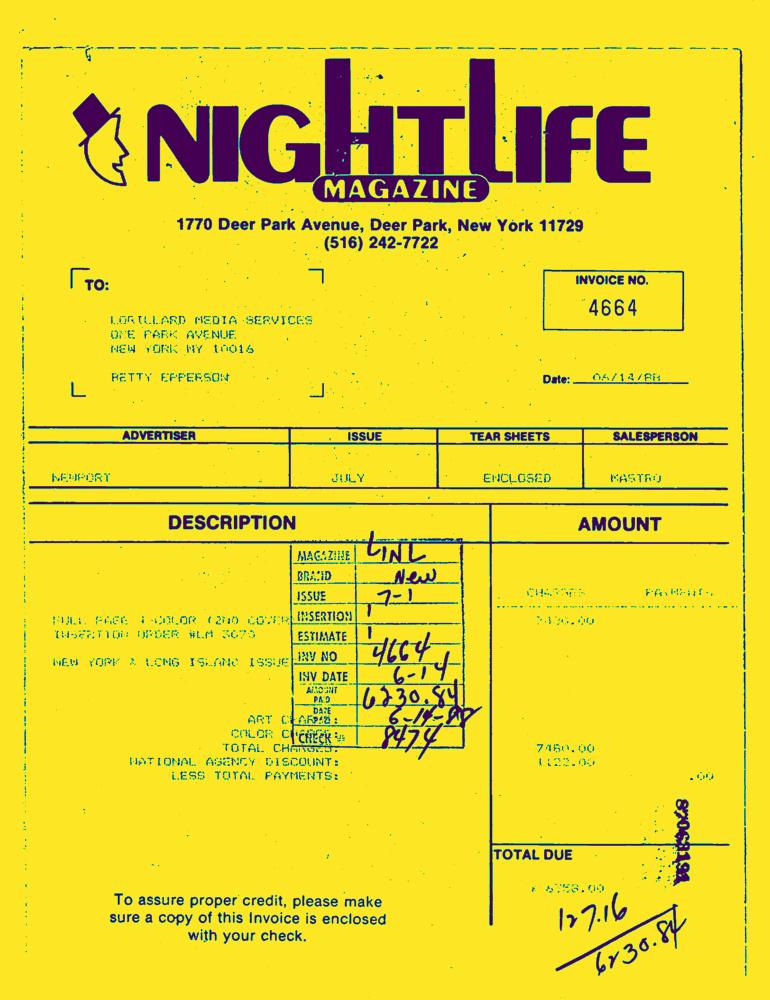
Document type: Invoice-Doc